Patient: Male, age 13
A 13 year-old Tunisian male was admitted in our department of paediatric nephrology on October 2009 with a week-history of fever and asthenia. He was suffering from end-stage renal failure attributed to a vesico-ureteral reflux discovered in 2003. In 2007, the patient had a pre-emptive renal transplant from a living donor. The post-operative course was characterised by an acute ischemia of the transplant due to a venous renal thrombosis that lead to a detransplantation. A regular peritoneal dialysis was initiated on June 2007. A second renal transplantation was performed on June 2009 from a 27 year-old deceased donor. The post operative course was uneventful. The patient was maintained on Prednisone 10 mg/day, mycophenolate mofetil 1500 mg/day, and Cyclosporine 75 mg twice per day with adequate renal function. Three months after transplantation, the patient was hospitalized in our department for fever with asthenia. The physical examination on admission revealed asthenic patient, with temperature of 38.5 C, blood pressure of 110/70 mm Hg, pulse rate of 90 /min, and inspiratory rhonchi with decreased breath sound over both bases. There were no peripheral lymph nodes or hepatosplenomegaly. Laboratory investigations revealed hematocrit of 38%, white blood cell count of 8300/mm3, platelet count of 220.000/mm3, blood urea nitrogen of 6.8 mmol/l, serum creatinine level of 75 micromol/l, C reactive protein serum level of 88.5mg/l and erythrocyte sedimentation rate of 51 mm/hour. Liver function tests and lipid profile were normal. The protein electrophoresis showed a total protein serum level of 65g/l, (Albumin 33.9g/l, alpha1 globulin 5.8g/l, alpha2 globulin 9.6g/l, beta1 globulin 3.9g/l, beta2 globulin 3.4g/l, gamma globulin 8.3g/l). The chest x-ray revealed opacity in the right middle zone and superior mediastinal enlargement (Figure 1). A thoracic CT scan showed cavitatory pneumonia of the right lower lobe and anterior mediastinal mass on right and left main stem bronchi corresponding to lymph nodes (Figure 2 and Figure 3). Regarding the clinical, biological and radiological findings, three diagnoses were suspected: pneumonia, pulmonary tuberculosis and pulmonary aspergillosis. By considering the history of the patient and the fact that our country is endemic, our diagnosis was quickly directed towards pulmonary tuberculosis despite the negativity of tuberculin skin test. The search of mycobacterium tuberculosis by gastric tubing was negative but the diagnosis was made by the study of sputum specimens aspirated during bronchoalveolar lavage that revealed the presence of mycobacterium tuberculosis. In vitro studies showed the organisms to be fully susceptible to all antituberculosis drugs. Four drugs, isoniazid (INH), Rifadine (RIF), Ethambutol(EMB) and pyazolin( PZA) were administered orally with the usual doses. The dose of corticosteroids was increased and that of cyclosporine was adjusted to maintain trough plasma levels in recommended therapeutic range. To prevent the neurological side effects of INH we prescribed a pyridoxine in dose of 50 mg per day. The Outcome under antitubercular therapy has so far been favourable, with prolonged apyrexia and regression of the pulmonary abnormalities. This regimen, maintained during 18 months, was well tolerated without any modification in liver tests and graft function.
Keywords: pulmonary tuberculosis, child, renal failure, renal transplantation
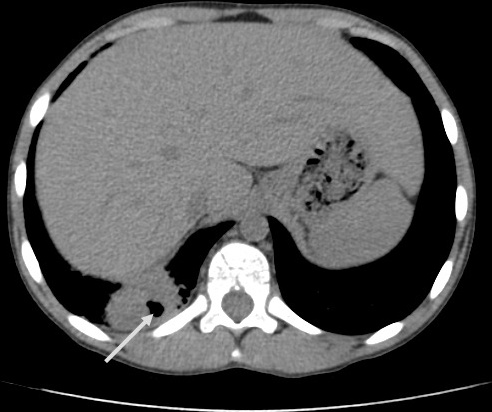
Image caption: Chest computed tomography: anterior mediastinal mass on right and left main stem bronchi.